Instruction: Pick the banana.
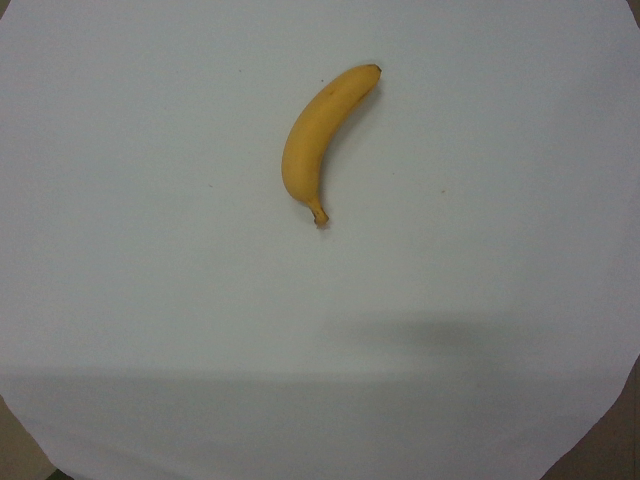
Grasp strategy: vertical